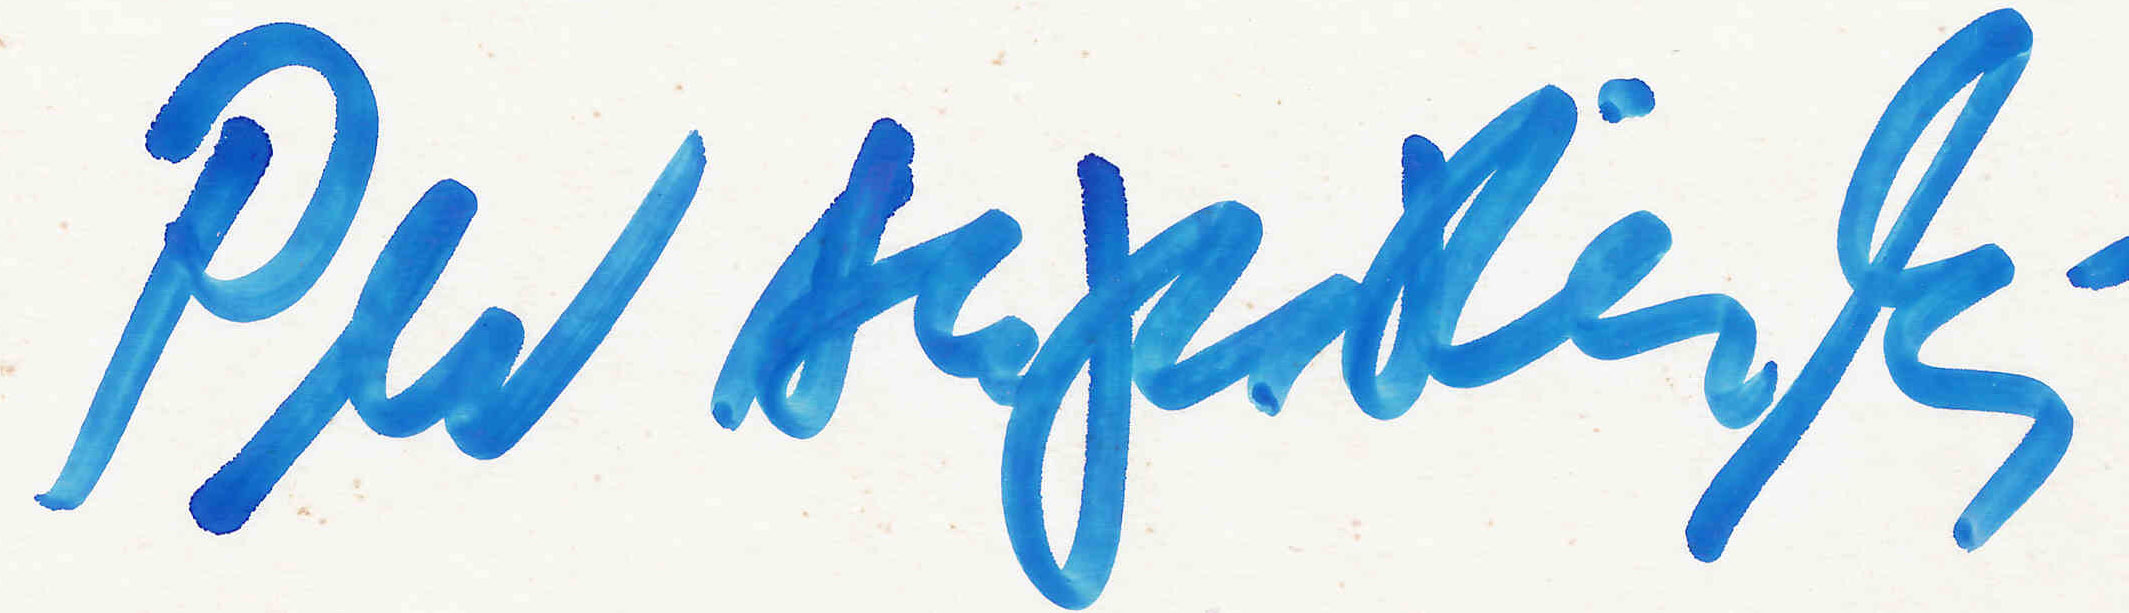
Signature of: peer augustinski